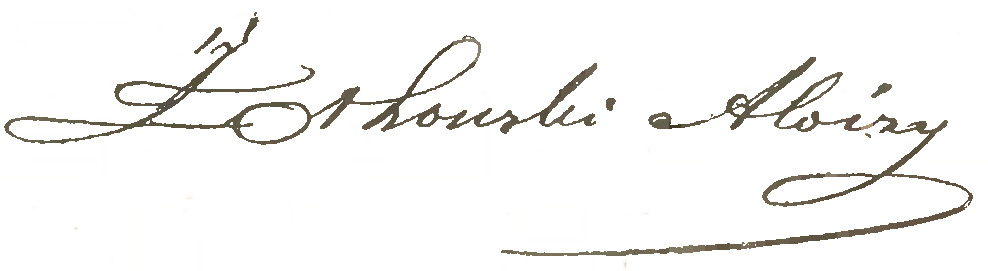
Signature of: alojzy żółkowski